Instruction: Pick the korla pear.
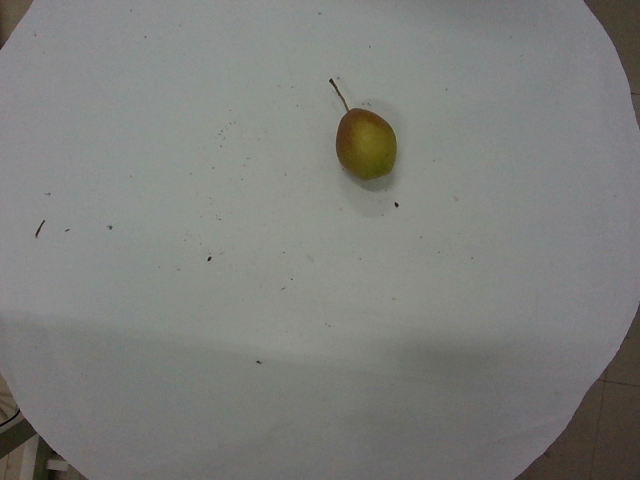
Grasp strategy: vertical